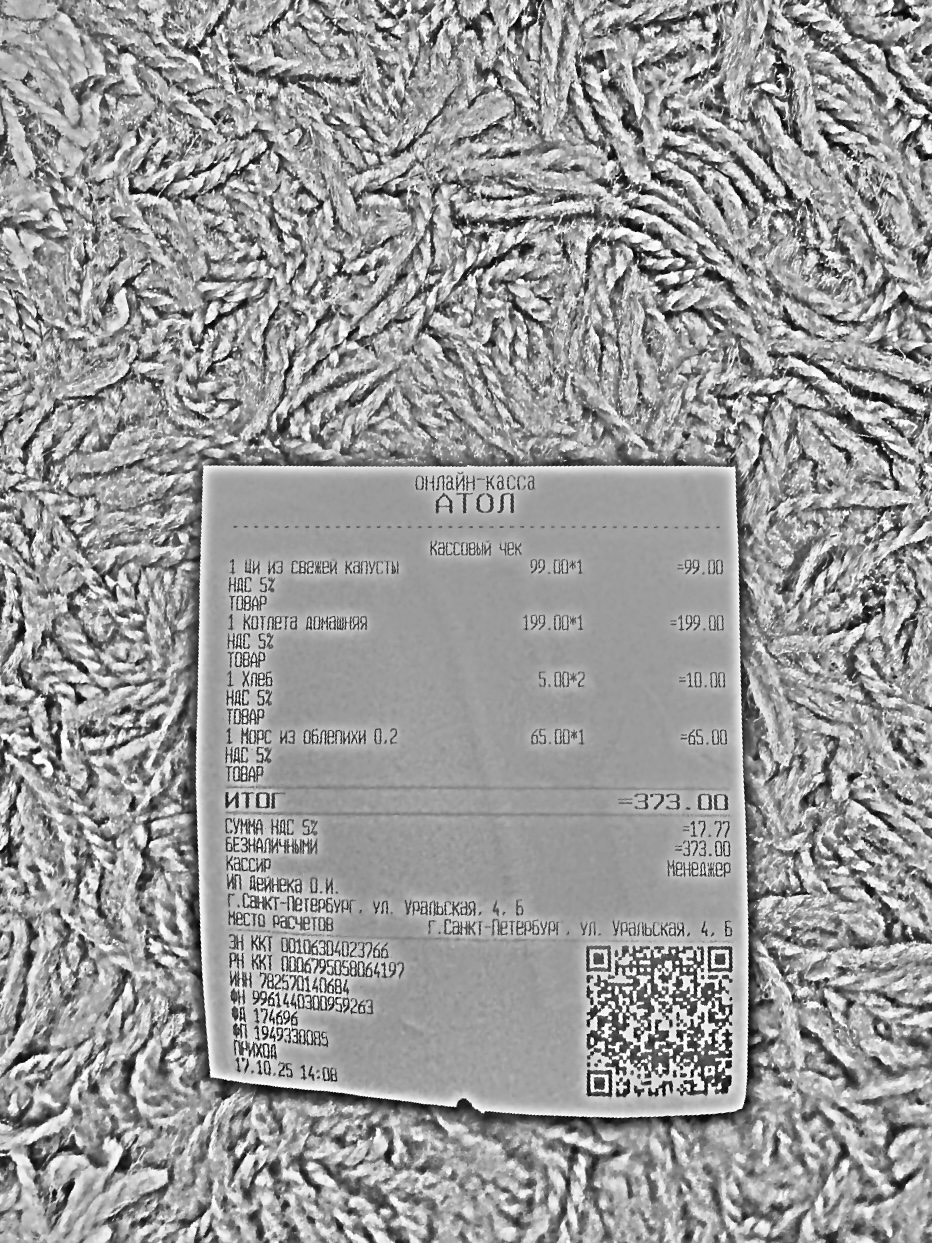
Продавец: ИП Дейнека О.И.
ИНН: 782570140684
Дата: 17.10.25
Товары: 1 Щи из свежей капусты; 1 Котлета домашняя; 1 Хлеб; 1 Морс из облепихи 0.2
Количество: 1; 1; 2; 1
Цена: 99.00; 199.00; 5.00; 65.00
Сумма: 99.00; 199.00; 10.00; 65.00
Итого: 373.00